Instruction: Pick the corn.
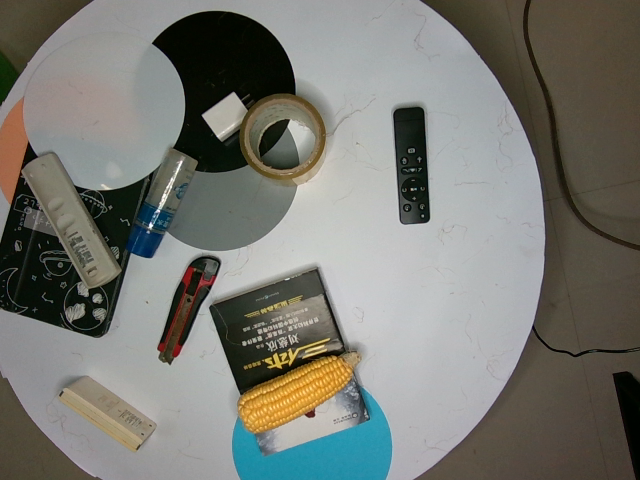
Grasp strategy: vertical